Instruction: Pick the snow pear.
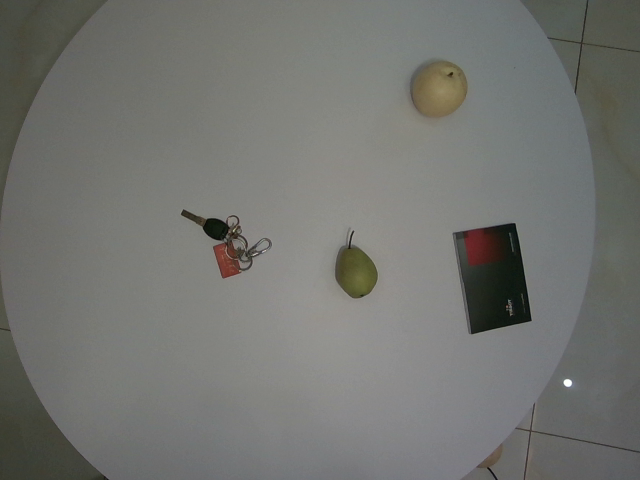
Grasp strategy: vertical